Question: What jurisdiction, city, or county is the document associated with?
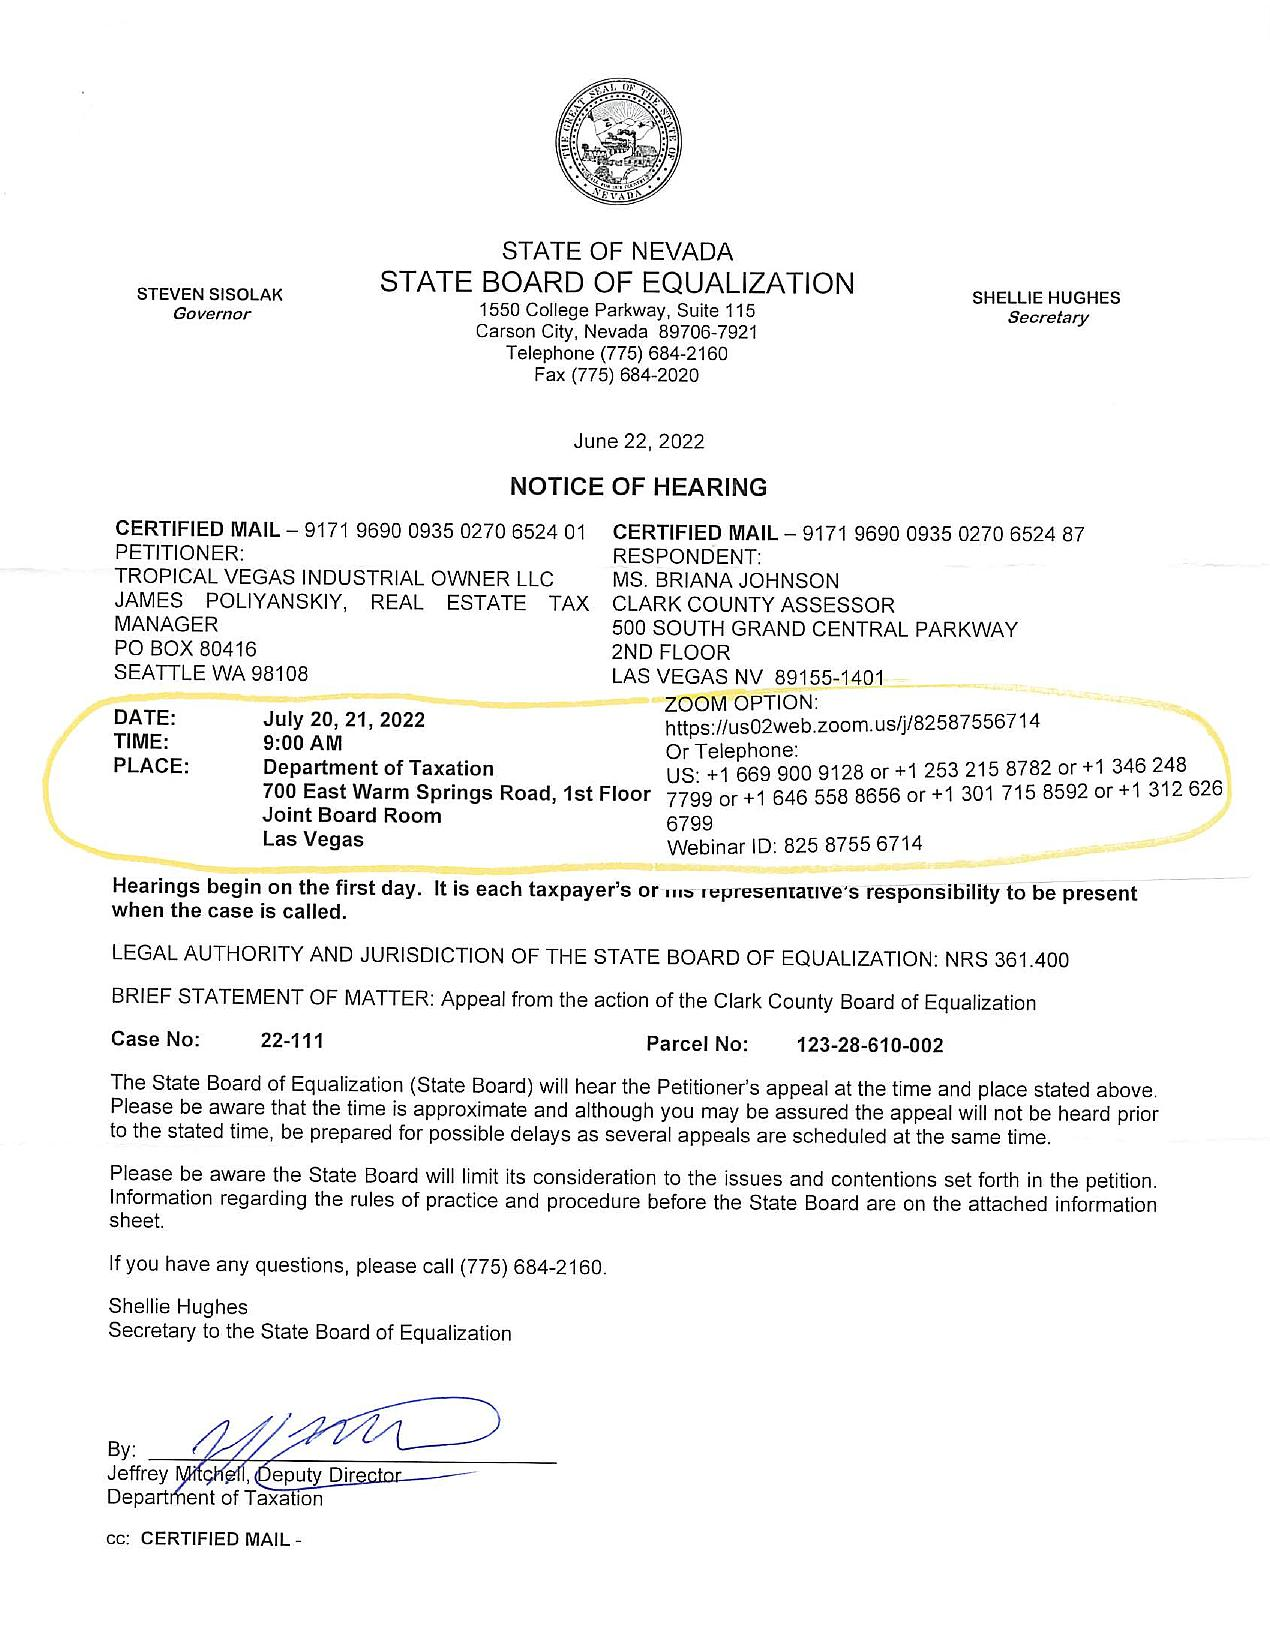
Answer: "Clark County"